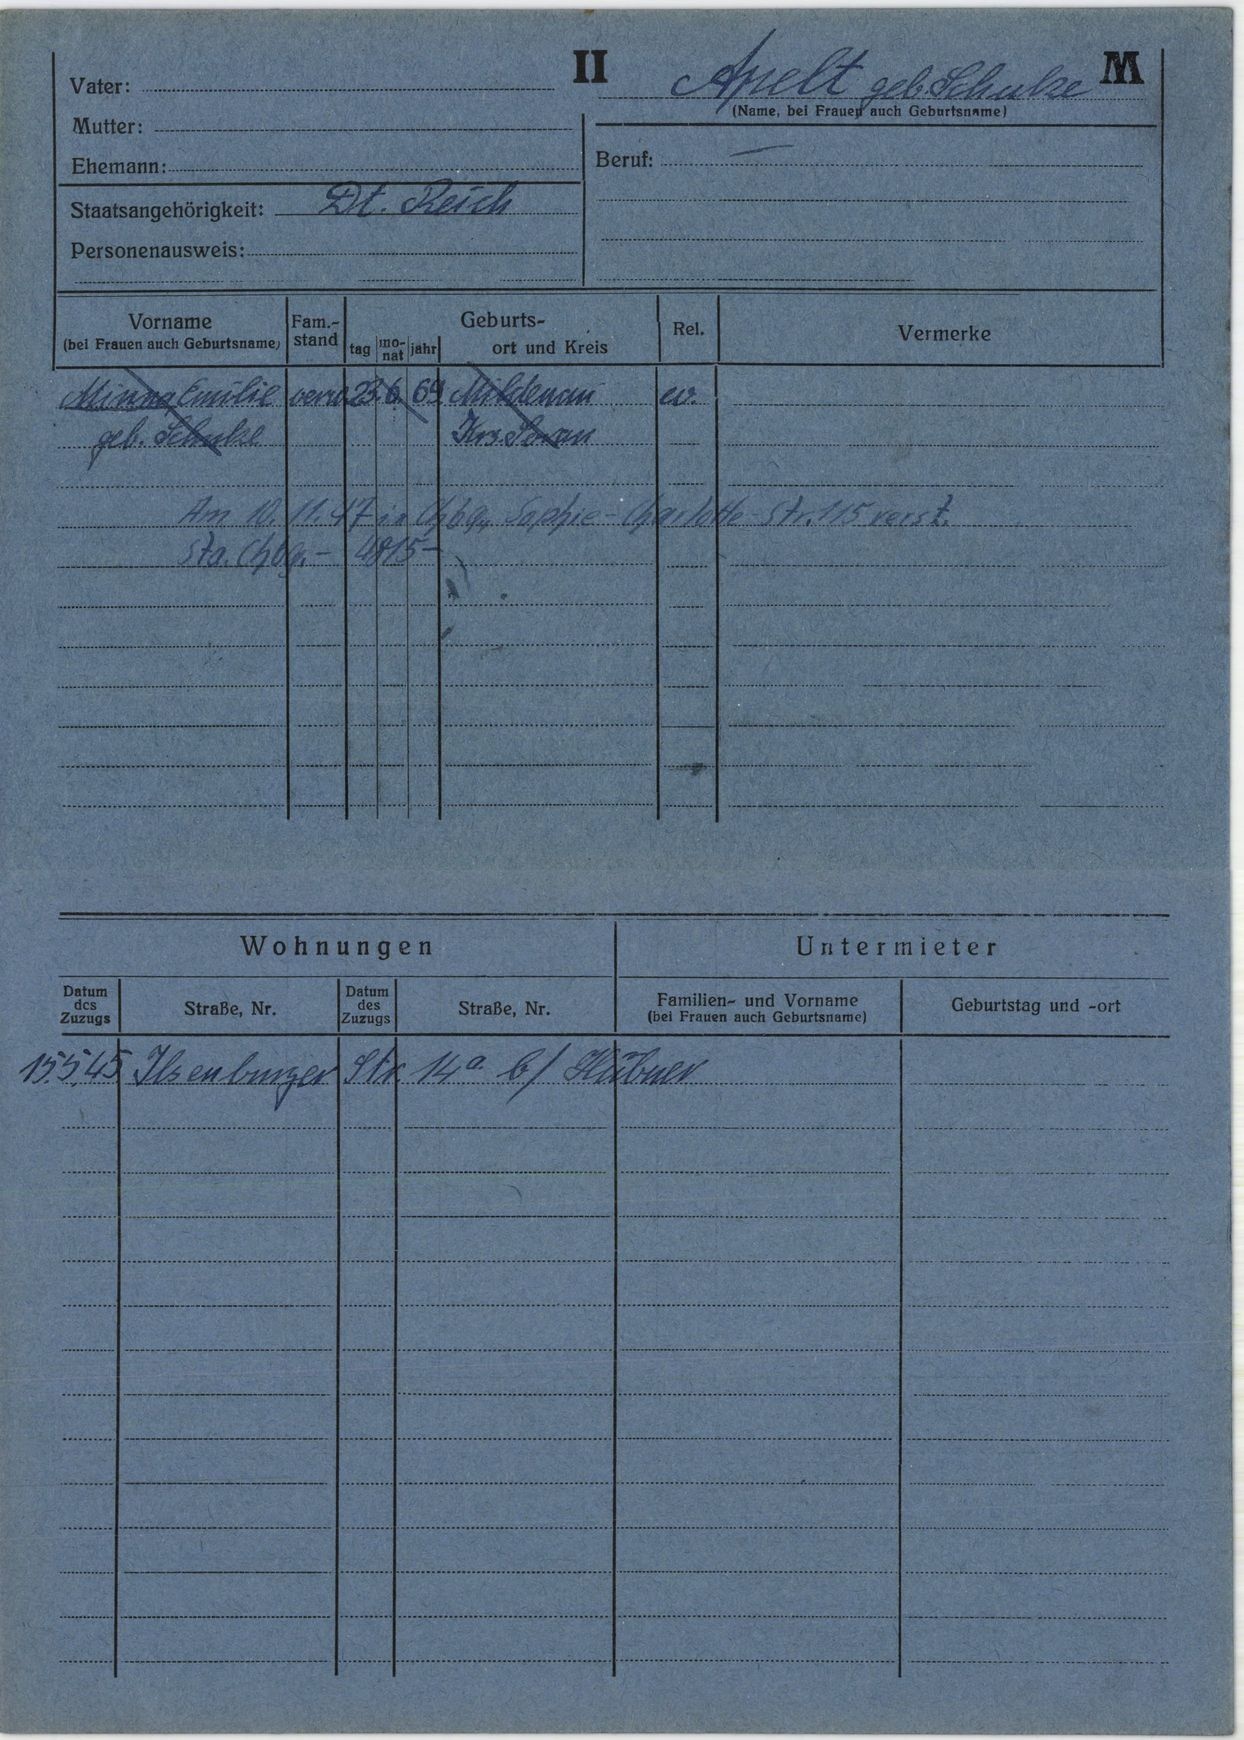
Apelt geb. Schulze